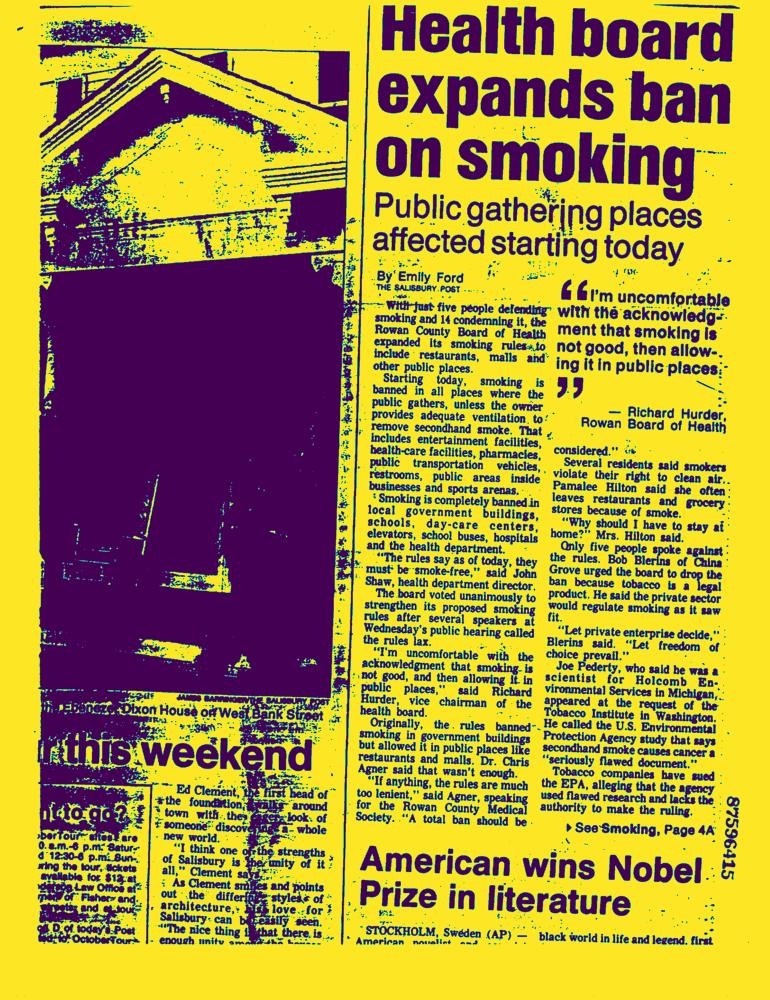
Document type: News-Article